Question: What is the main concern?
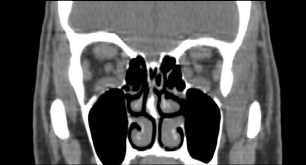
Answer: The findings suggest Non-enhanced axial CT image of the orbits demonstrates bilateral proptosis with enlargement of the medial rectus muscle bellies with sparing of the tendonous insertions.  Coronal reformatted images demonstrate symmetric bilateral enlargement of the inferior, medial, superior, and to a lesser extent, lateral retus muscles.  The retrobulbar fat and globes are unremarkable.. Non-enhanced coronal reformatted CT images demonstrate symmetric bilateral enlargement of the inferior, medial, superior, and to a lesser extent, lateral retus muscles.  The retrobulbar fat and globes are unremarkable.. The patient might have a history of 45 year old male with known Graves' disease referred to ophthamology for proptosis..